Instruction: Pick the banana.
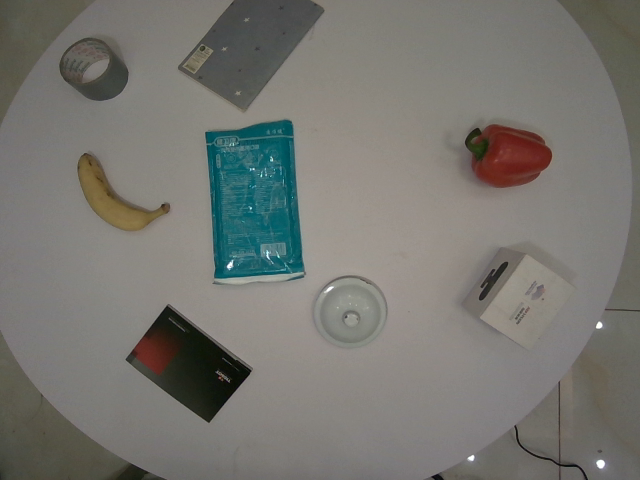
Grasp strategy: vertical